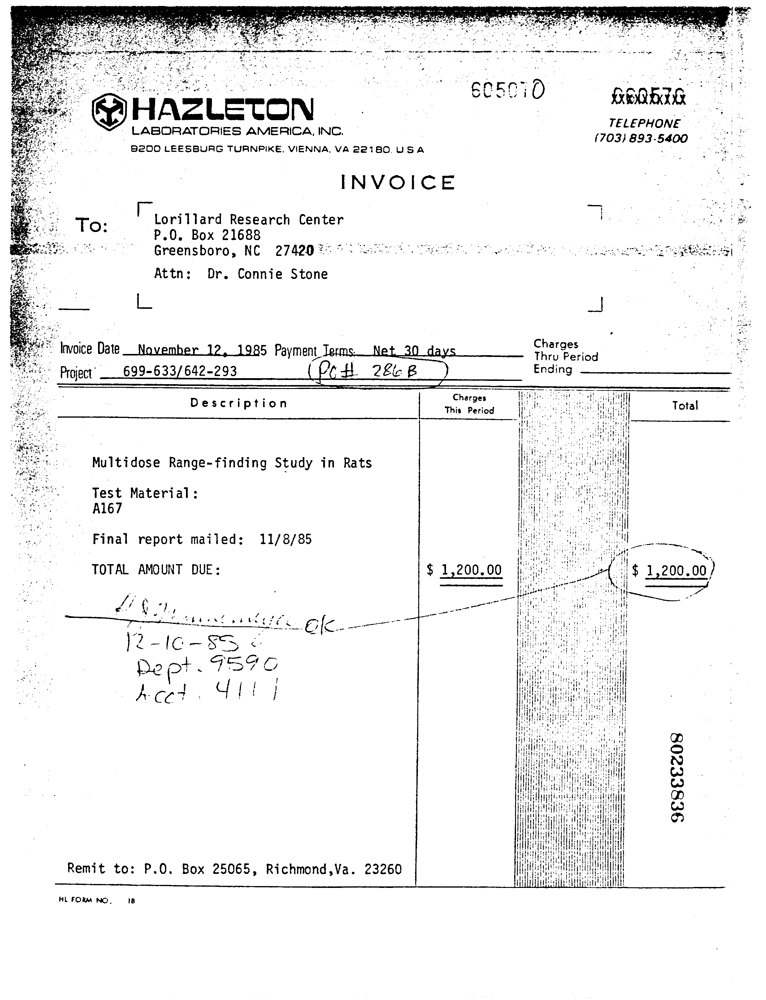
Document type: Invoice